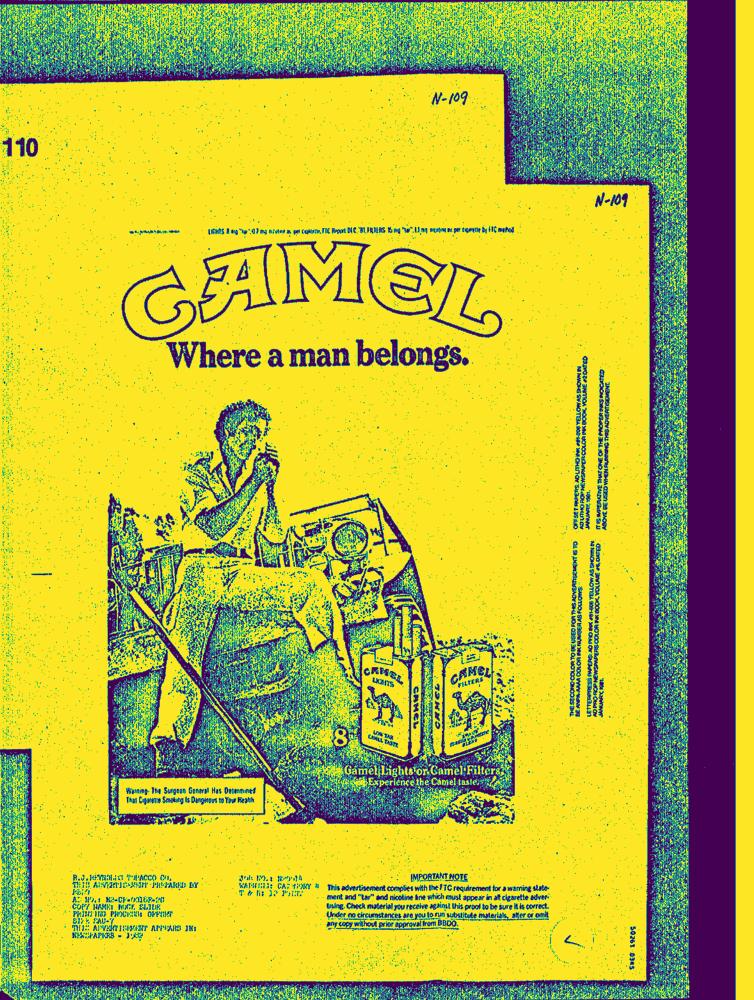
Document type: AD